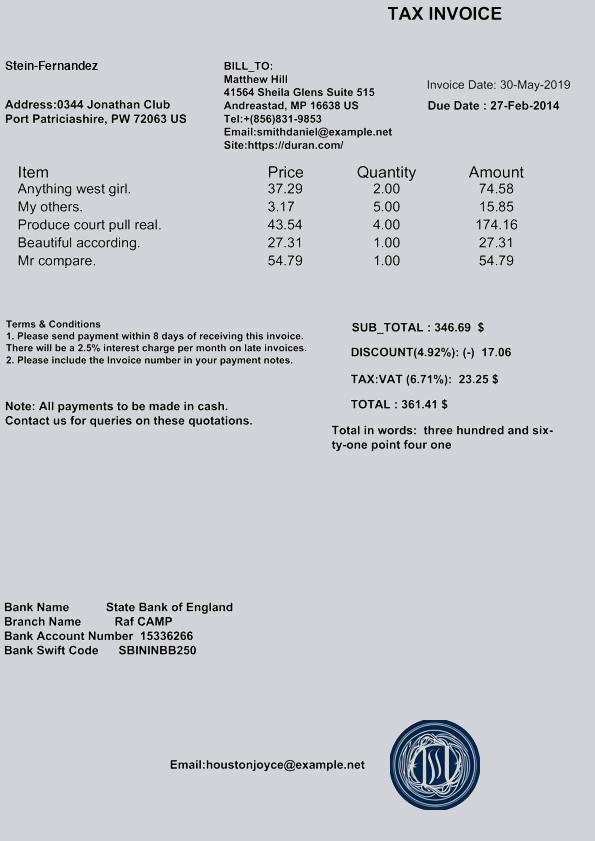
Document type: Invoice